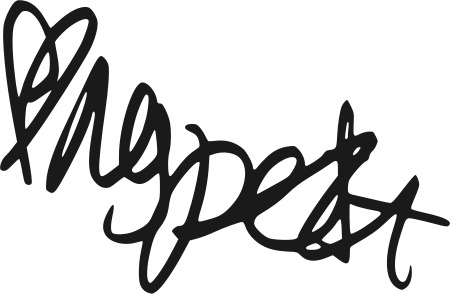
Signature of: regina spektor